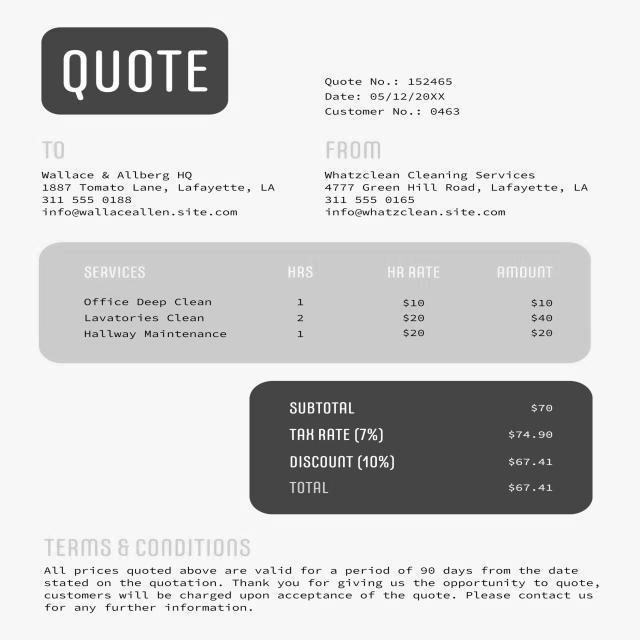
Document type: Invoice